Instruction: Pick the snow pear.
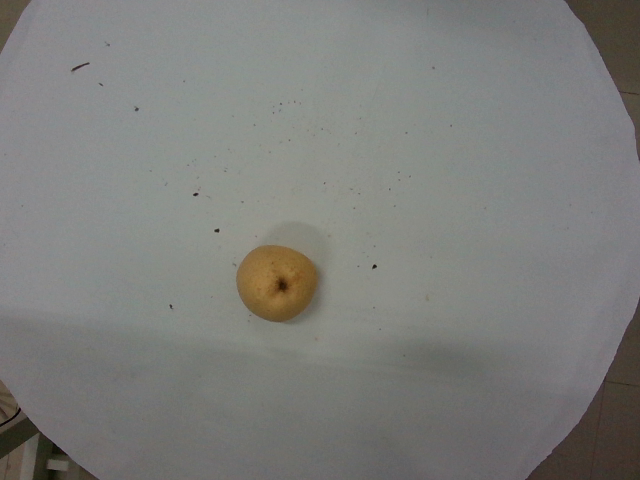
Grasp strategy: vertical